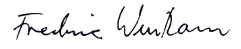
Signature of: fredric wertham